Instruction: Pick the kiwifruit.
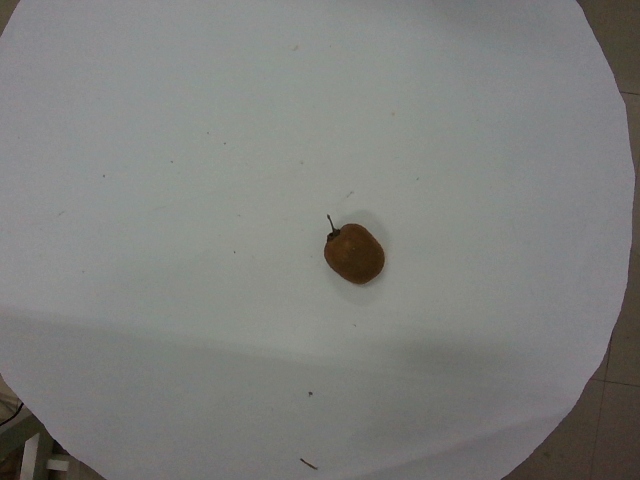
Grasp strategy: vertical